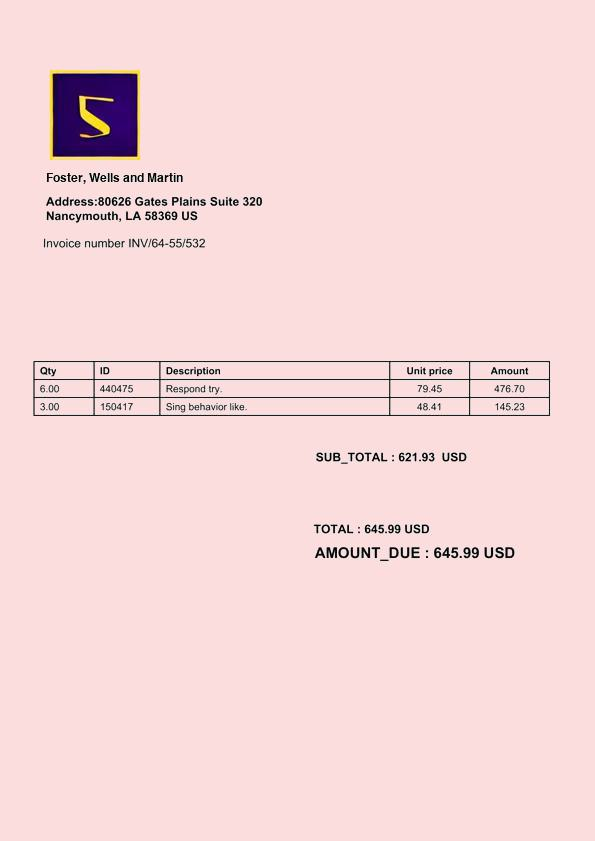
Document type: Invoice